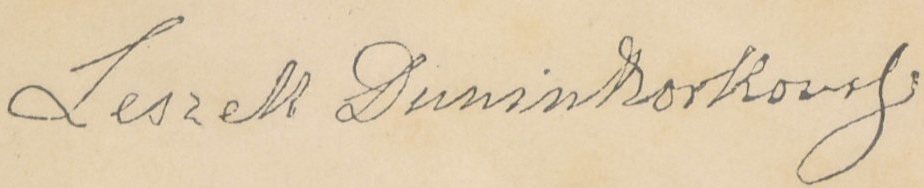
Signature of: leszek dunin borkowski